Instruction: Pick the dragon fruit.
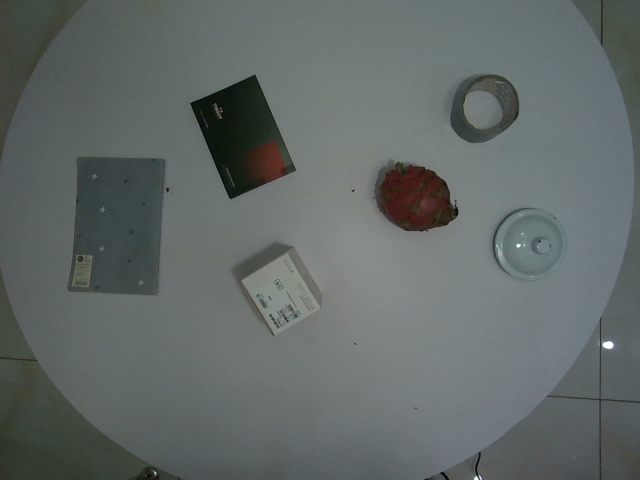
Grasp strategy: vertical